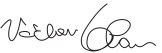
Signature of: václav klaus